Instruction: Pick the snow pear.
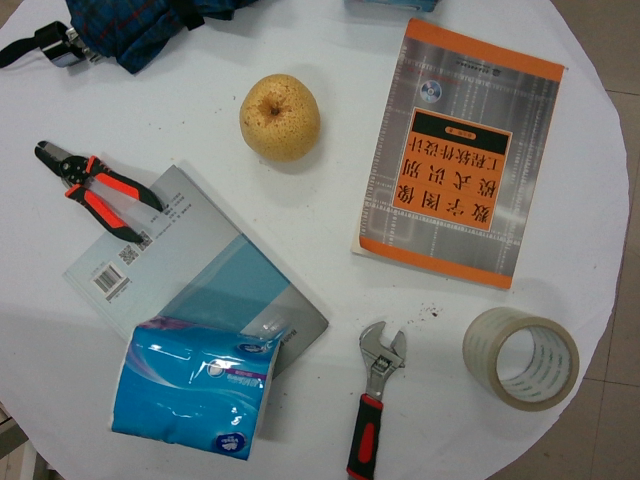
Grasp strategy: vertical